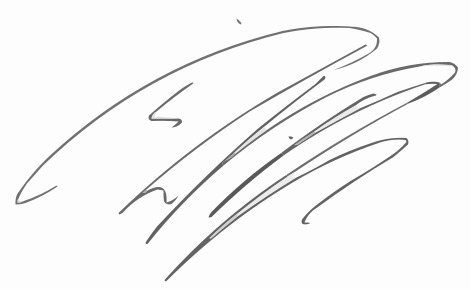
Signature of: wen junhui